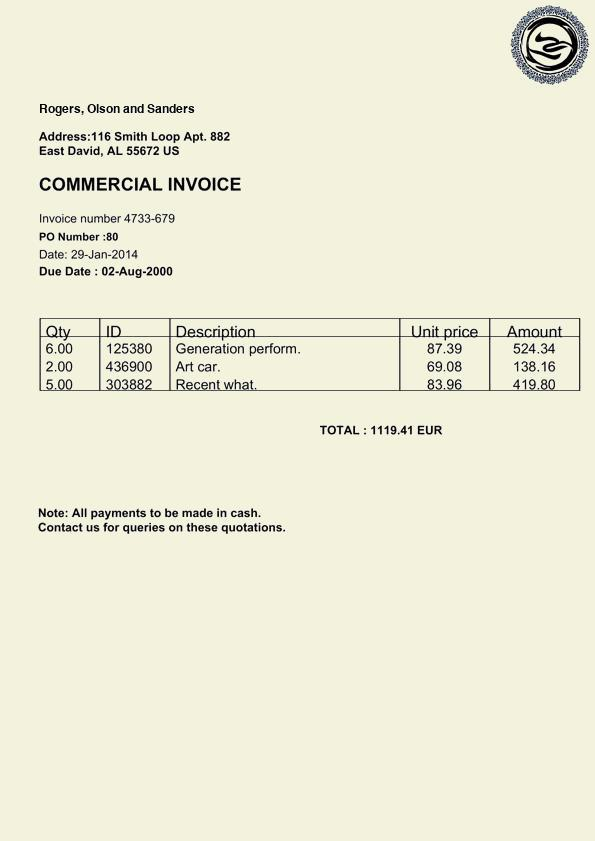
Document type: Invoice